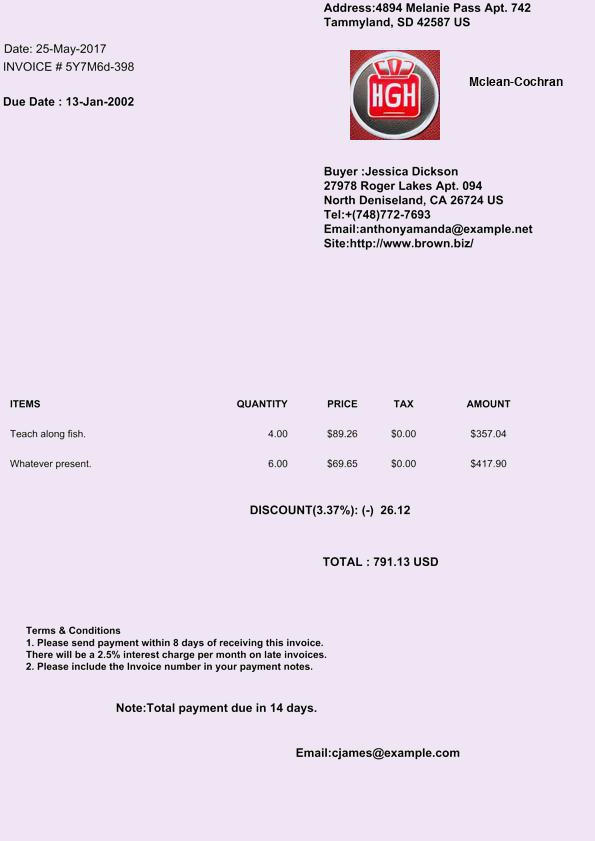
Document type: Invoice